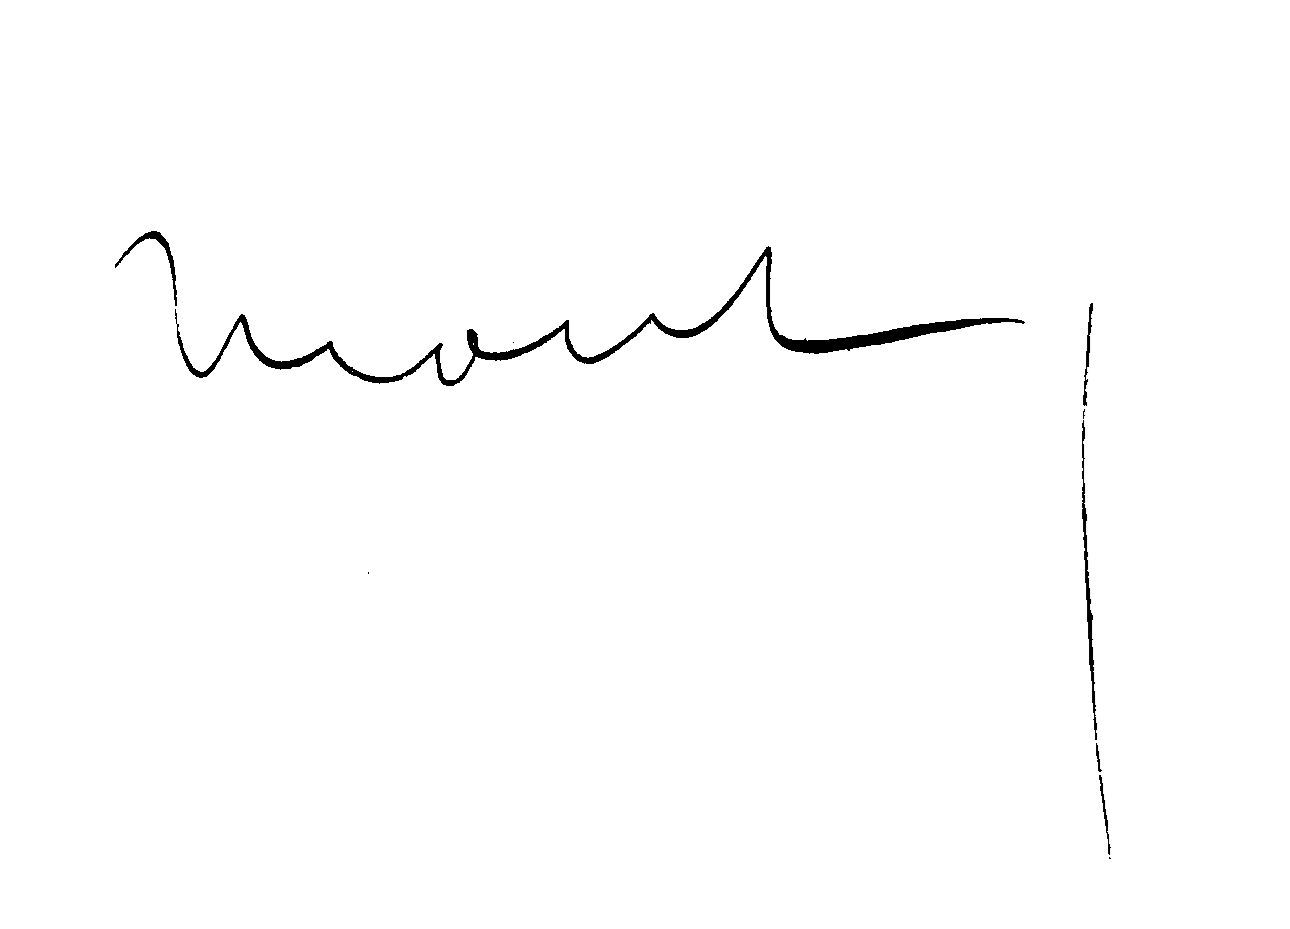
Signature of: michel maestracci